Question: Describe the condition in detail:
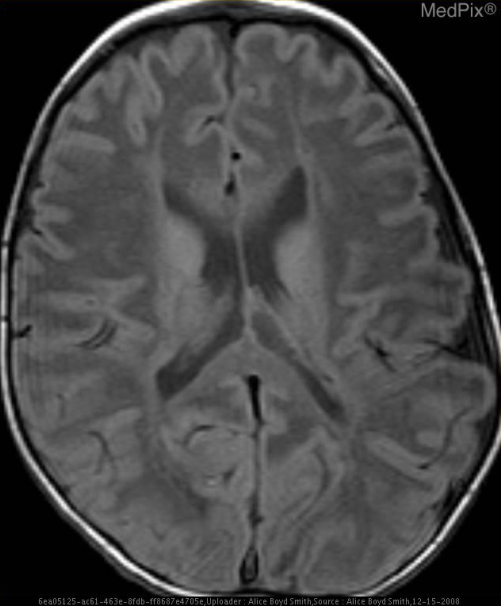
Answer: The disease is discussed as: -AR (autosomal recessive)
-Most common in Ashkenazi Jews
-Deficiency in aspartoacylase
-Macrocephaly, seizures
-Death usually occurs in 2nd year of life

Imaging Findings:
-Diffuse, symmetric involvement of cerebral white matter
-SC WM preferentially affected early
-No contrast enhancement
-MRS: Elevation of NAA
Both the NAA to choline (Cho) and NAA to creatine (Cr) ratios are increased, with relatively normal Cho and Cr.

http://pubs.rsna.org/doi/full/10.1148/radiol.2411040165
http://www.medscape.com/viewarticle/495645_4